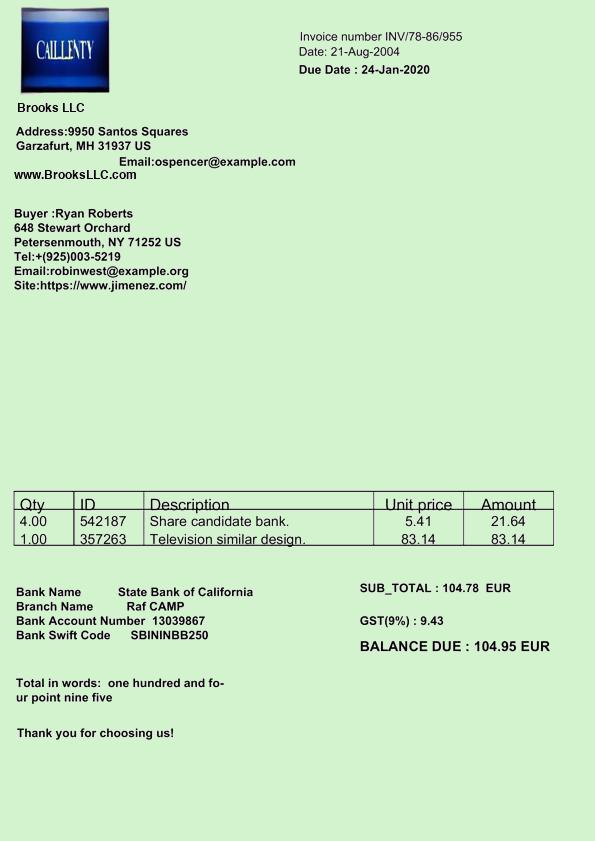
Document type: Invoice